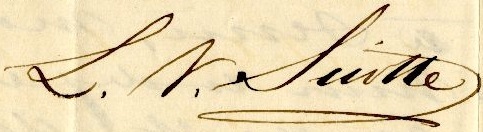
Signature of: louis victor sicotte